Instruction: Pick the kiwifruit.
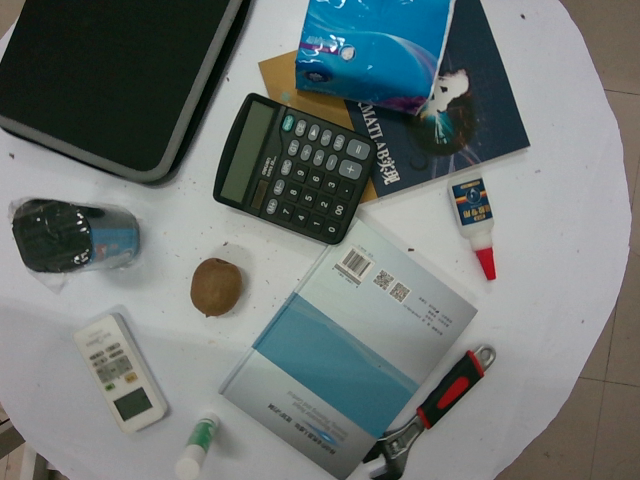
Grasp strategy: vertical